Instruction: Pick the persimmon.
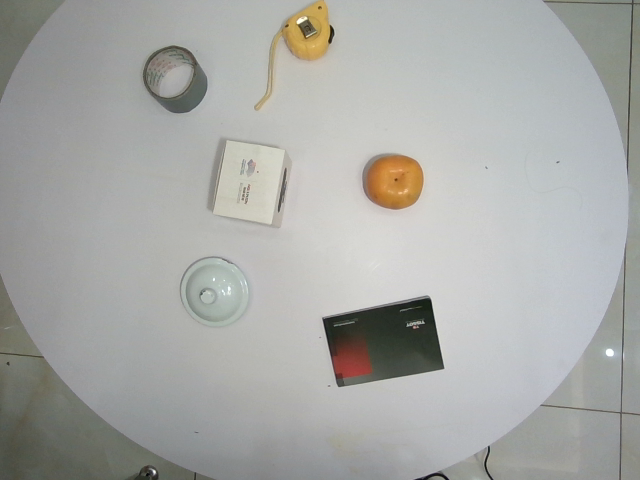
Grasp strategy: vertical